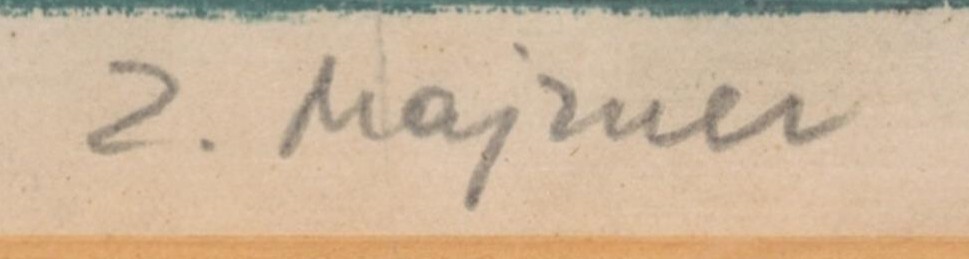
Signature of: zdeněk majzner